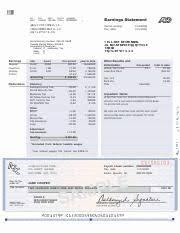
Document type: Invoice